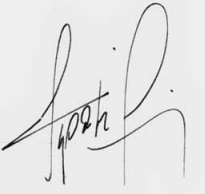
Signature of: orlando ramón agosti